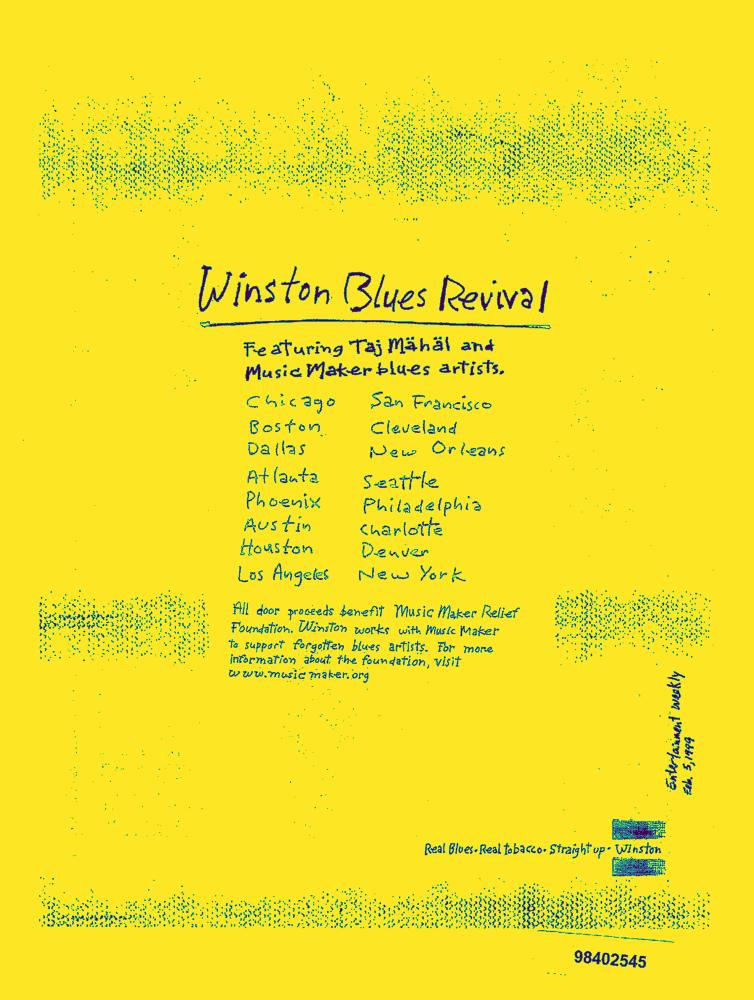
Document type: AD